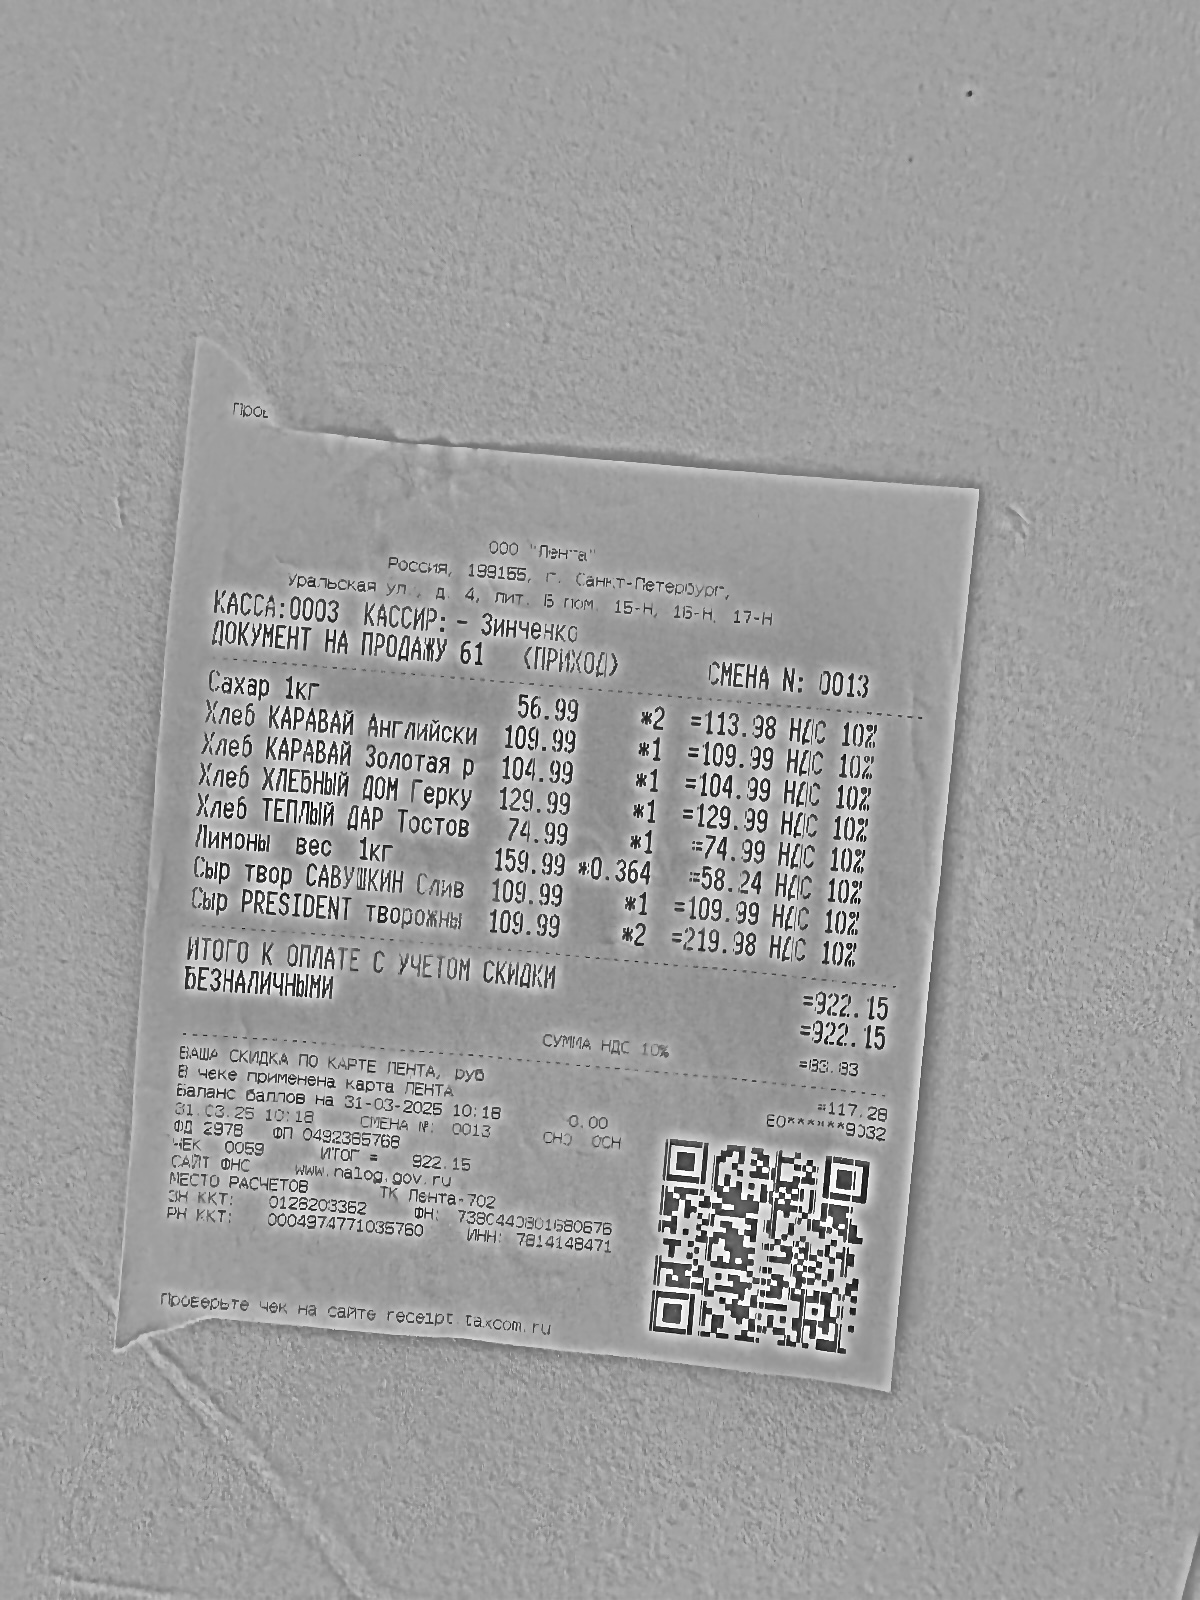
Продавец: ПИОНЕР
Дата: 31.03.2025
Товары: Сахар 1кг; Хлеб КАРАВАЙ АНГЛИЙСКИЙ; Хлеб КАРАВАЙ ЗОЛОТАЯ Р; Хлеб ХЛЕБНЫЙ ДОМ ГЕРКУ; Хлеб ТЕПЛЫЙ ДАР ТОСТОВ; Лимоны вес 1кг; Сыр ТВОР САВУШКИН СЛИВ; Сыр PRESTIDENT ТВОРЮЧНЫ
Количество: 2.000; 1.000; 1.000; 1.000; 1.000; 0.364; 1.000; 2.000
Цена: 56.99; 109.99; 104.99; 129.99; 74.99; 159.99; 109.99; 109.99
Сумма: 113.98; 109.99; 104.99; 129.99; 74.99; 58.24; 109.99; 219.98
Итого: 922.15